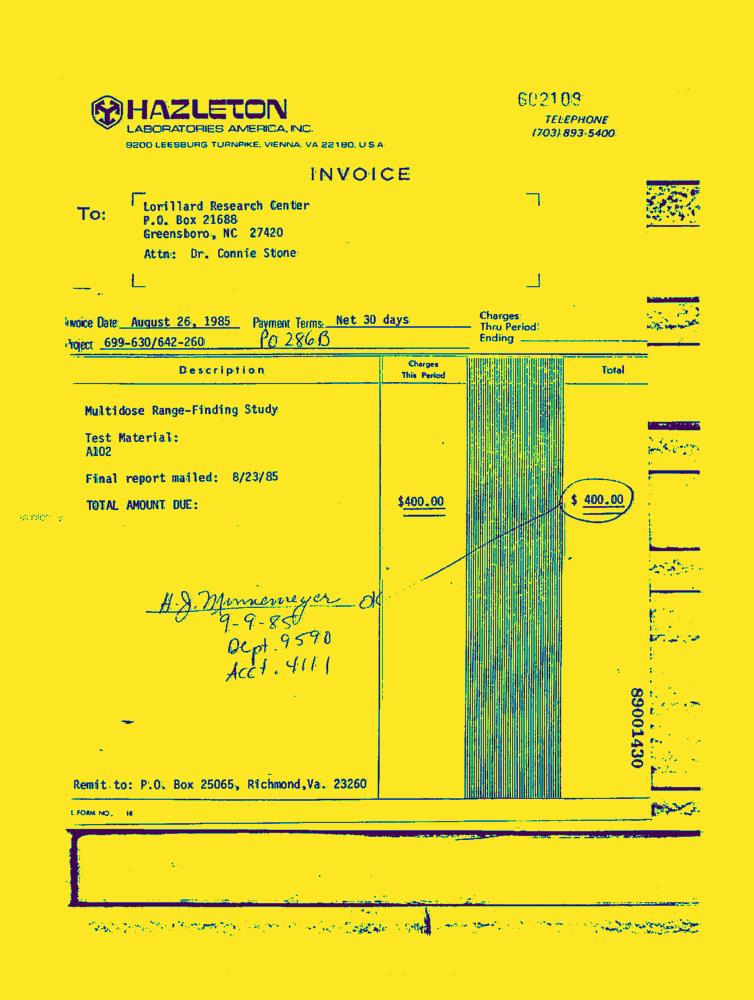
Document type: Invoice-Doc